Question: What appears to be the issue?
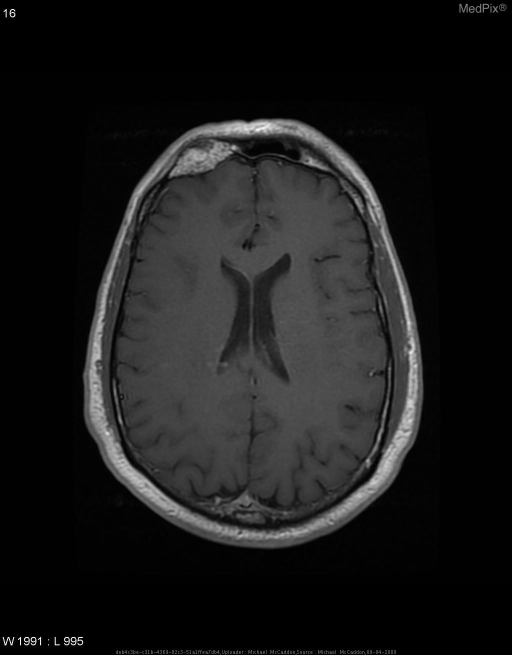
Answer: The findings suggest Skull Series:  There is a small lesion adjacent to the right frontal sinus measuring 2.6 x 1.5 cm in size. This lesion has a partially sclerotic margin and no other significant osseous abnormality is seen.

CT:  There is an expansile intra-osseous lesion, measuring approximately 3.1 x 1.3 cm, in the right frontal bone, with a thin sclerotic rim with preservation of the trabeculae. There is an apparent disruption in the cortex anteriorly, which is well corticated and likely represents an enlarged
feeding vessel. There is no periosteal reaction.

MRI: Expansile lesion of the frontal bone.  Low in signal on T1, high signal on T2, and avid enhancement post contrast.  Foci of high signal on T1 are noted, most likely representing fat.. Avid enhancement of the lesion is noted. The patient might have a history of 53 y/o man with history of basal cell carcinoma presents with painful lump on right forehead.  Pt had similar lesion 9 years ago that was operated on by plastic surgery, no records available.  Lesion has been very slow growing over past year, becoming more painful on deep palpation recently..